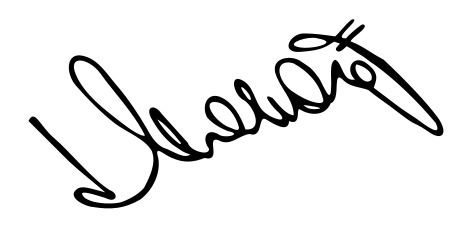
Signature of: sergei makarov